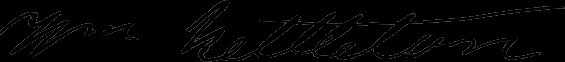
Signature of: william nettleton